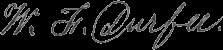
Signature of: william f durfee